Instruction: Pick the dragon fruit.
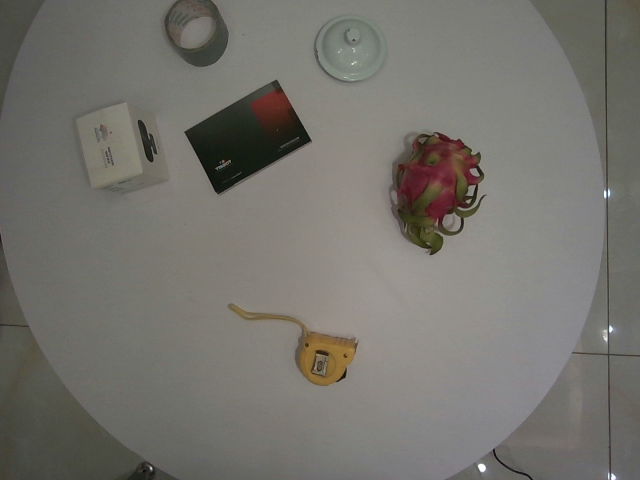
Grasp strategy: vertical